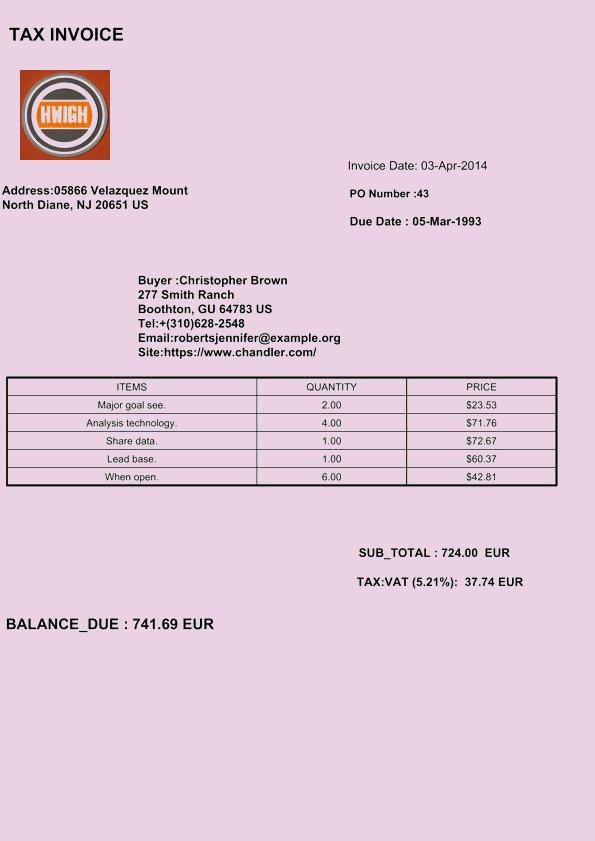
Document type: Invoice